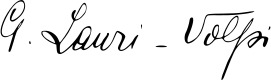
Signature of: giacomo lauri volpi